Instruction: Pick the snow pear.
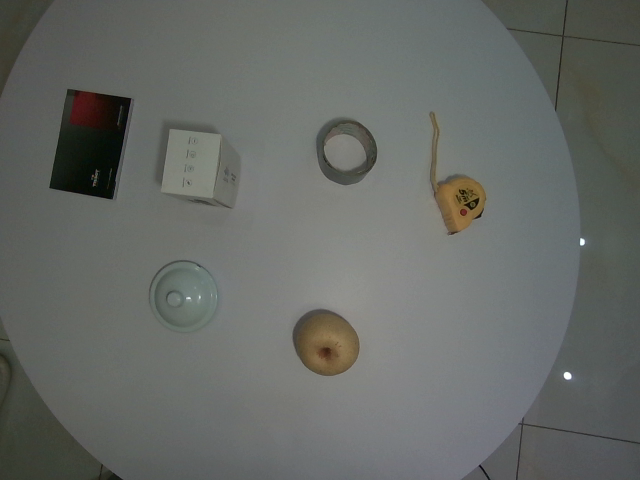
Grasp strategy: vertical